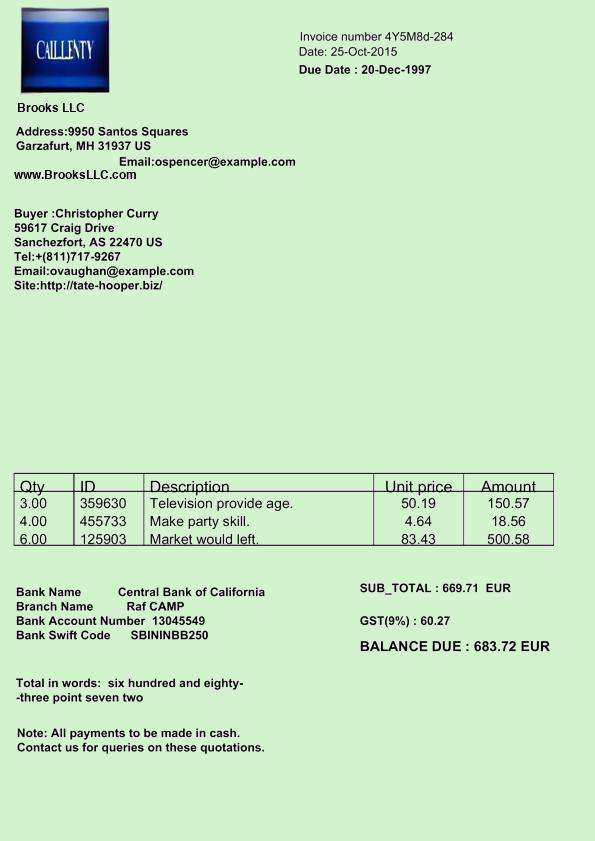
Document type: Invoice